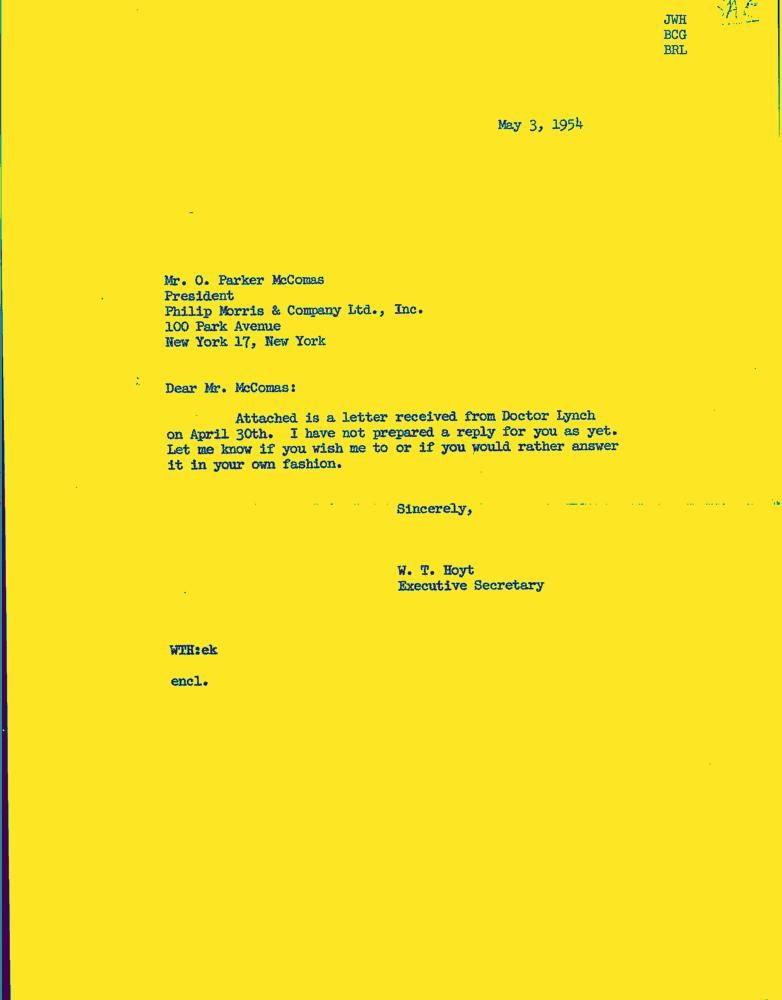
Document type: Letter-Doc